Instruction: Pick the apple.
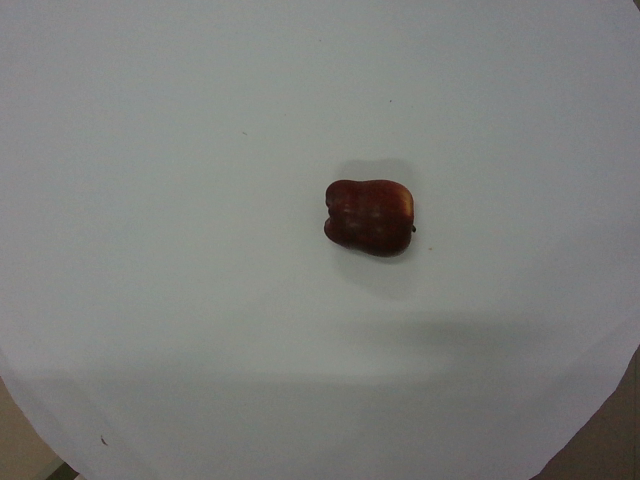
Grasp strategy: vertical